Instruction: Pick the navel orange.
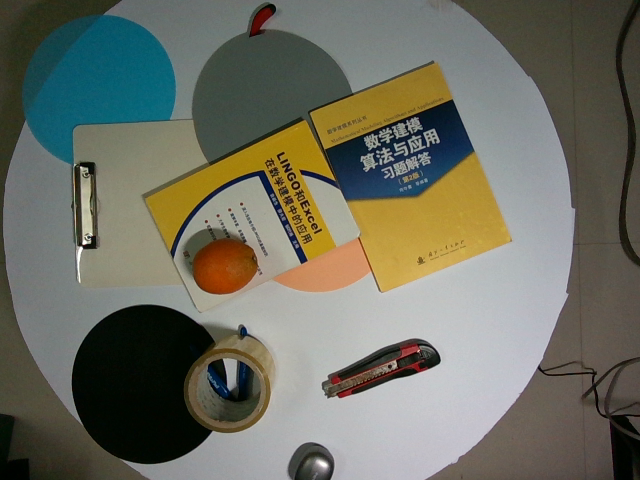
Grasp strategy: vertical